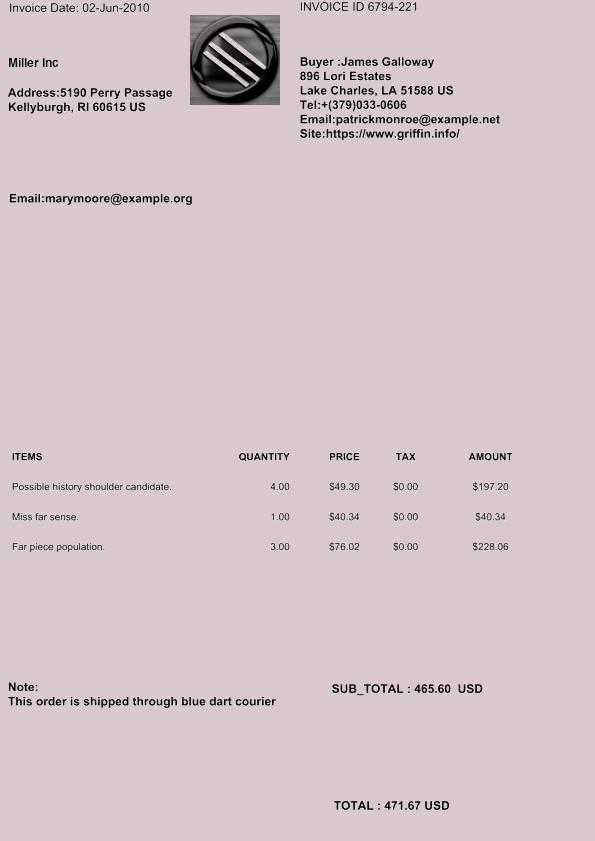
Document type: Invoice